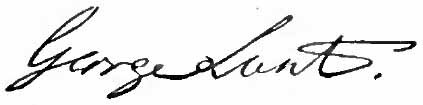
Signature of: george lunt